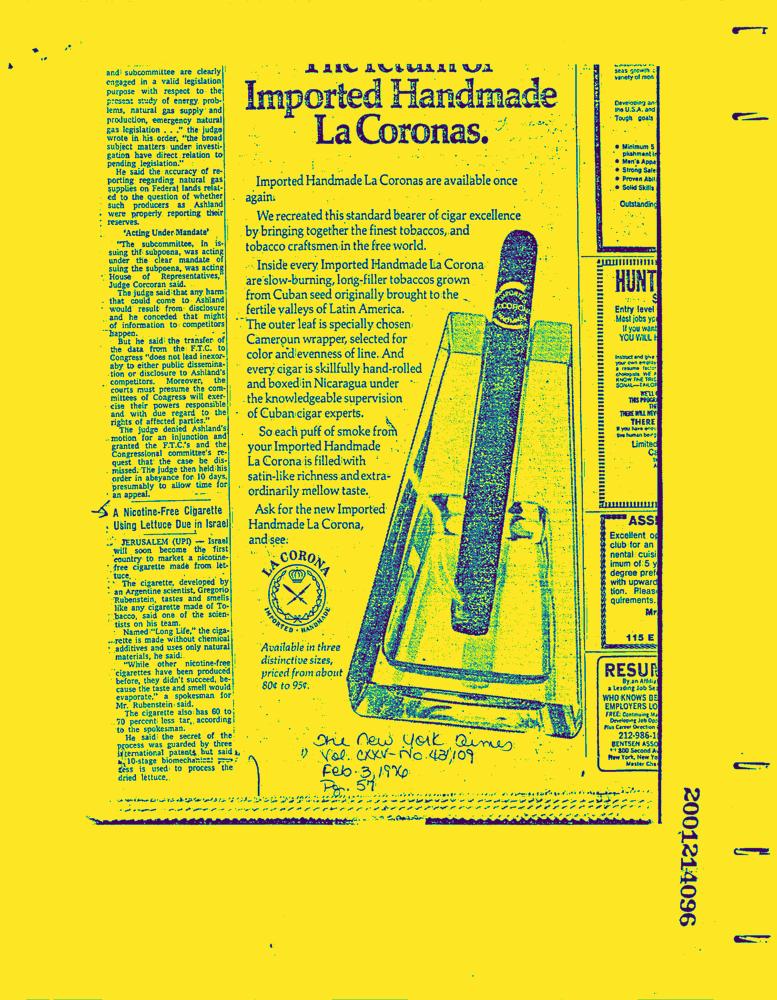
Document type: News-Article